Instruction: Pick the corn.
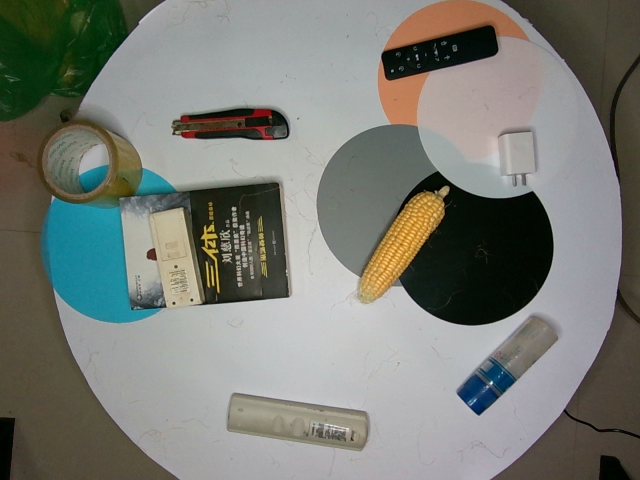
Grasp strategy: vertical